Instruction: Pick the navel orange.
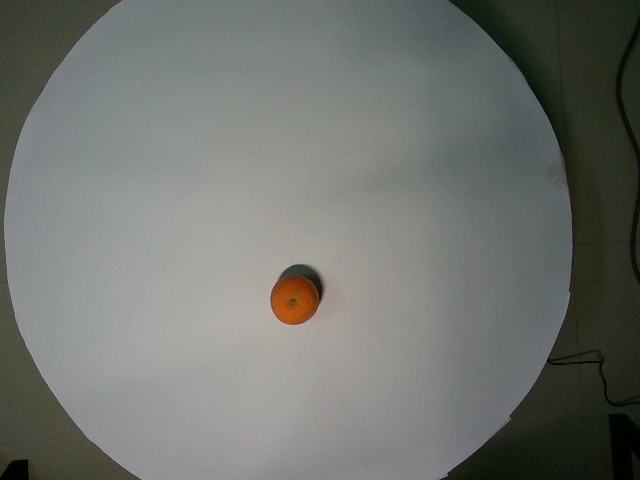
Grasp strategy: vertical